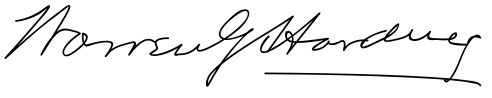
Signature of: warren g harding